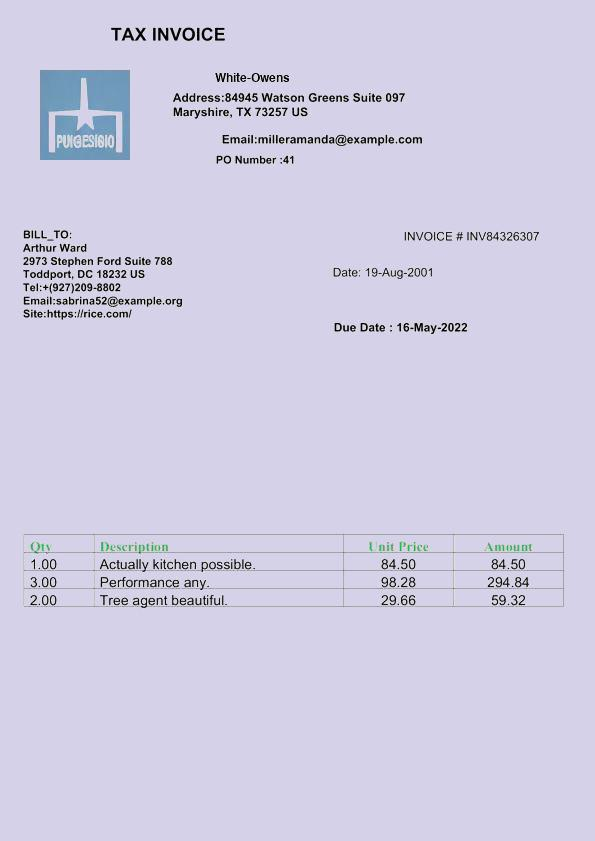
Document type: Invoice